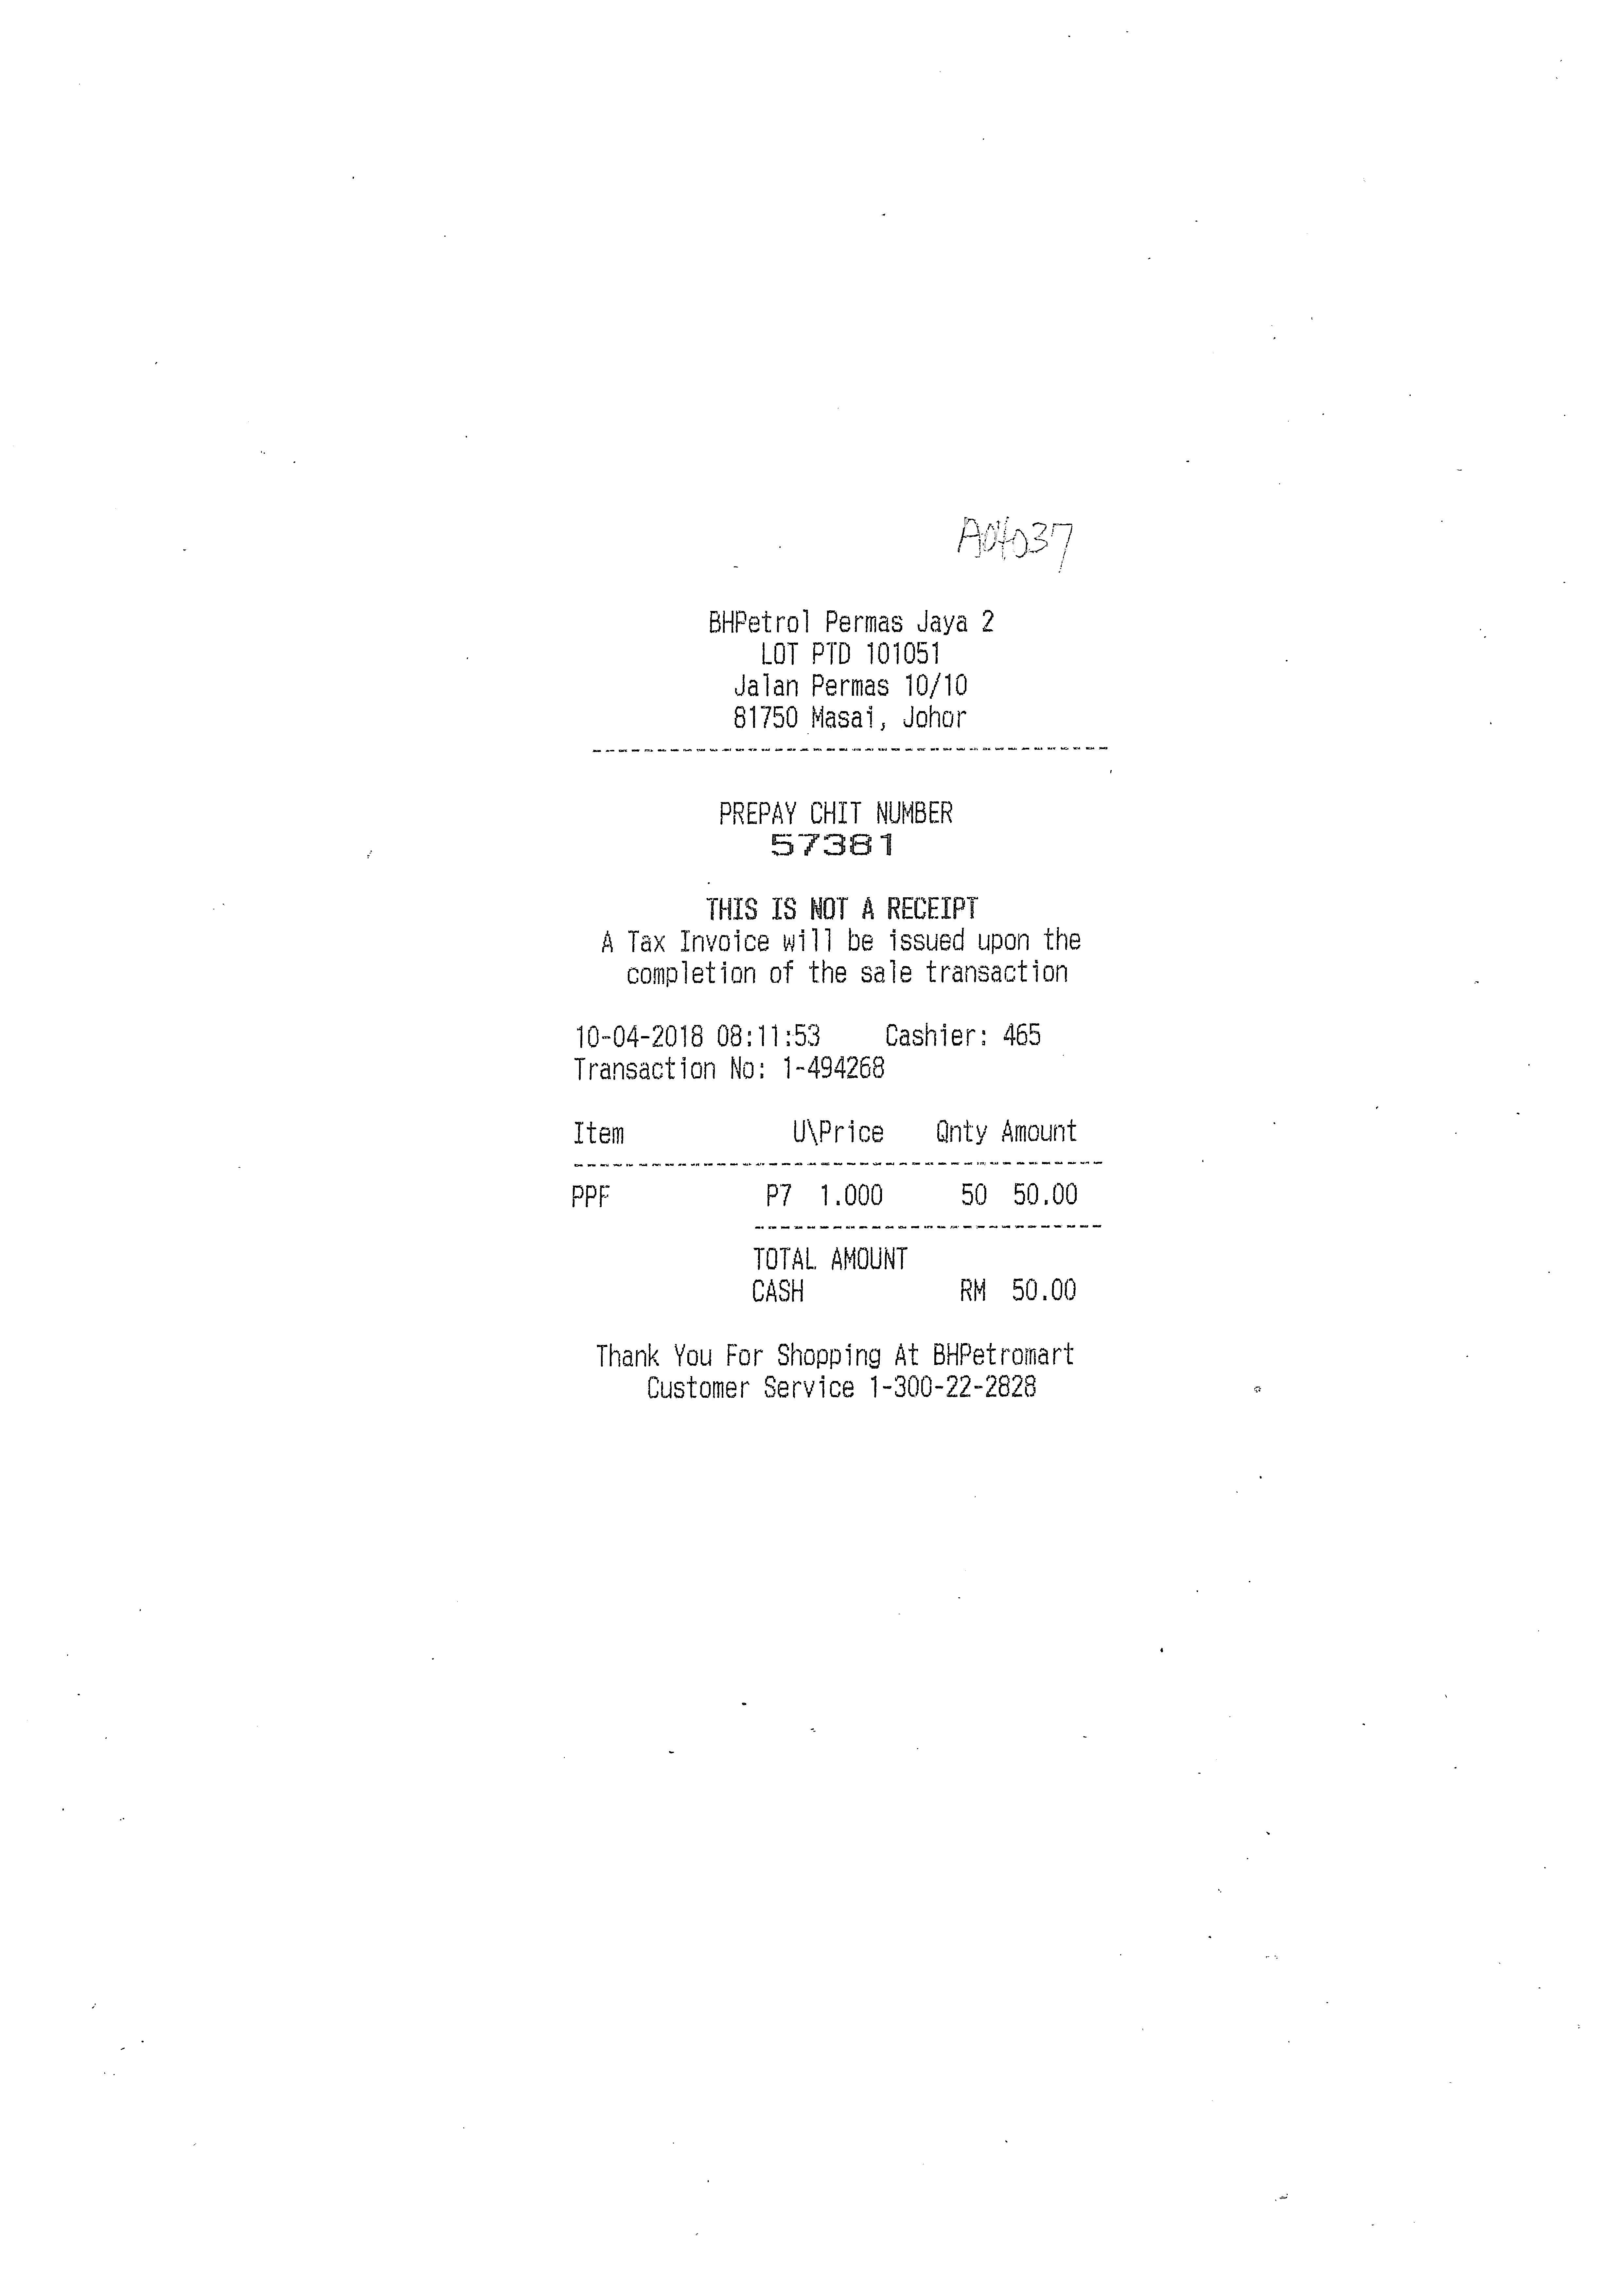
BHPETROL PERMAS JAYA 2
LOT PTD 101051
JALAN PERMAS 10/10
8175 MASAI, JOHOR
PREPAY CHIT NUMBER
57381
THIS IS NOT A RECEIPT
A TAX INVOICE WILL BE ISSUED UPON THE
COMPLETION OF THE SALE TRANSACTION
10-04-2018 08:11:53
CASHIER: 465
TRANSACTION NO: 1-494268
ITEM
U\PRICE
QNTY AMOUNT
PPF
P7
50
50.00
TOTAL AMOUNT
CASH
RM
THANK YOU FOR SHOPPING AT BHPETROMART
CUSTOMER SERVICE 1-300-22-2828
1.000
50.00